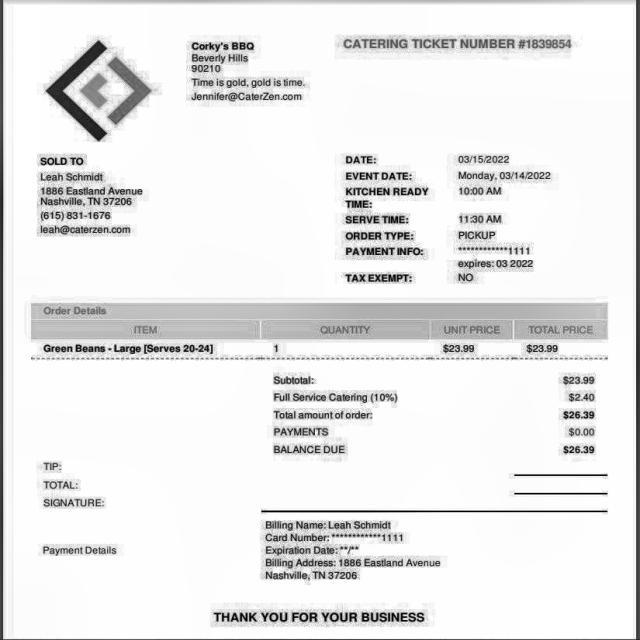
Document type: Invoice